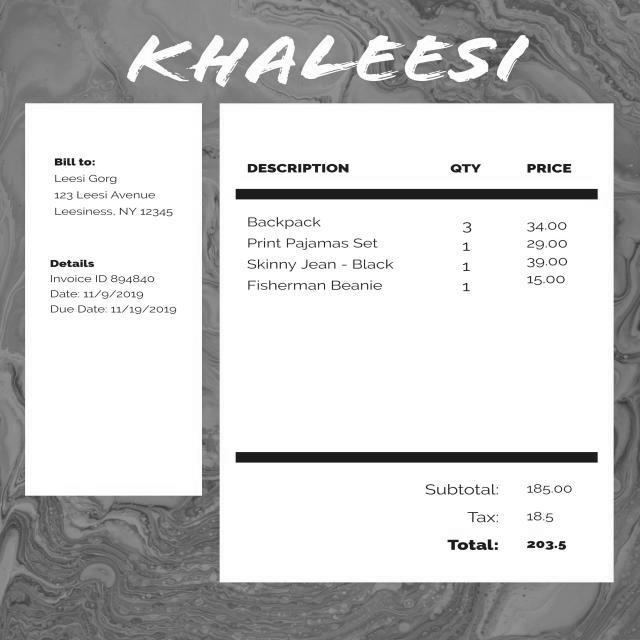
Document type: Invoice